Question: What is the filing due date as per the document?
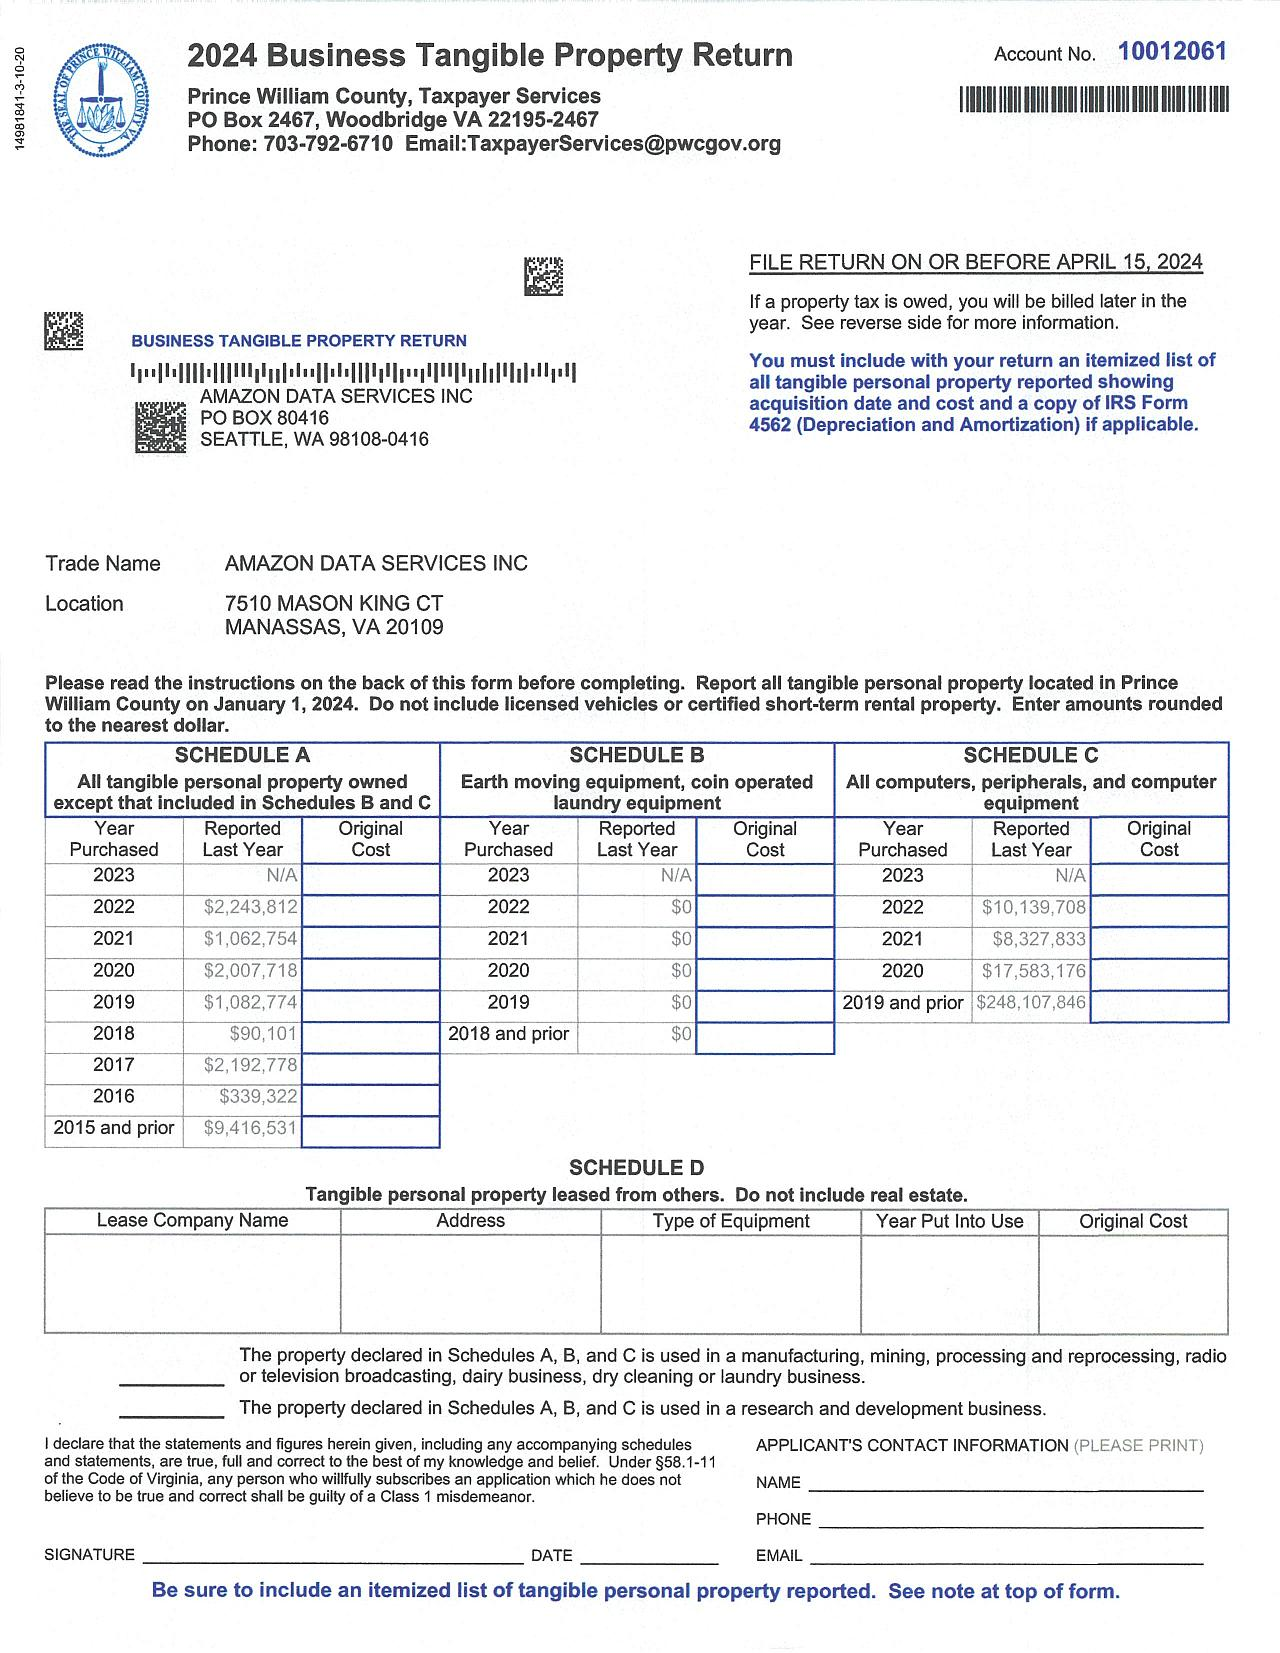
Answer: "15-Apr-24"